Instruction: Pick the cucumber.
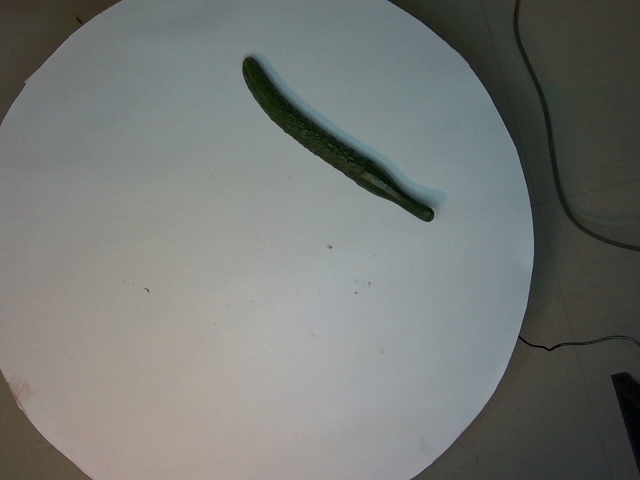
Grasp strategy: vertical